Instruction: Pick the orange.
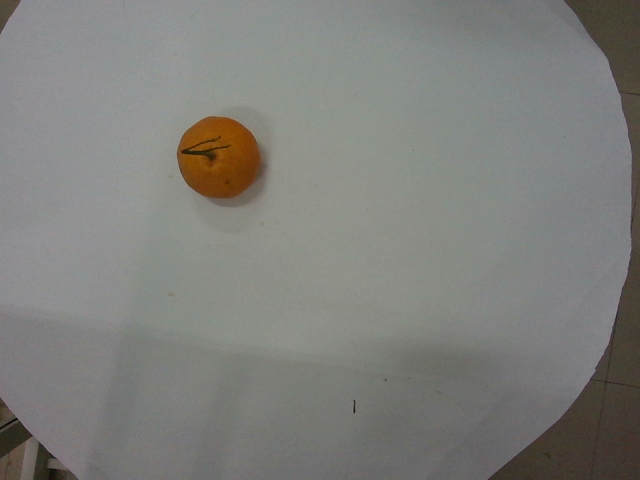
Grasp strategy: vertical